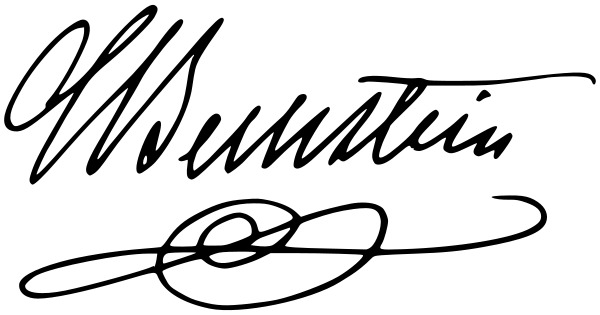
Signature of: carl bechstein